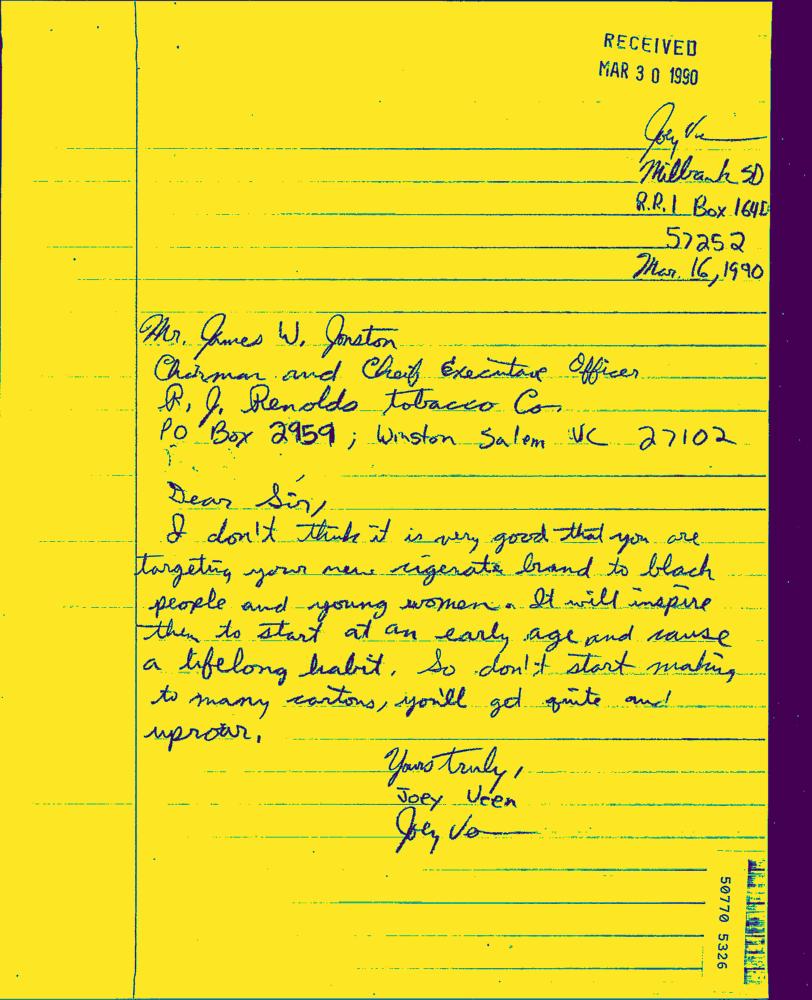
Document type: Hand-Written